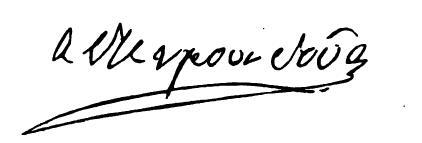
Signature of: alexandros koumoundouros